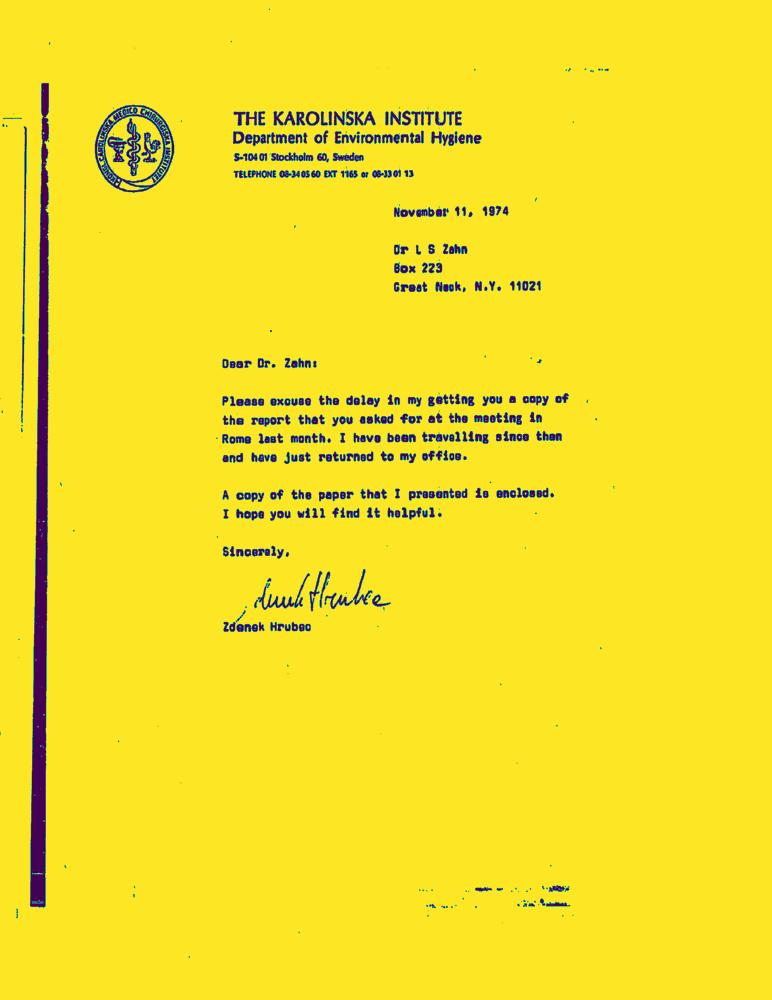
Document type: Letter-Doc